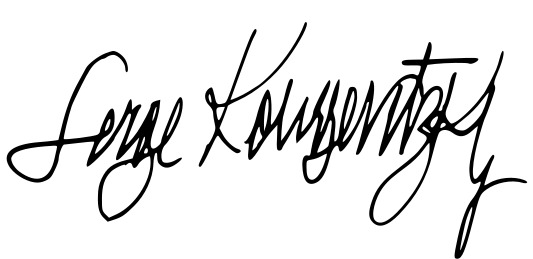
Signature of: serge koussevitzky